Question: What was observed in the imaging?
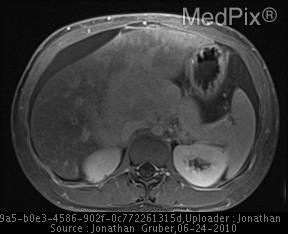
Answer: The imaging shows MRI w/ Contrast of liver shows peripheral lack of enhancement with increased central enhancement, enlargement of the caudate lobe, and decreased signal in the hepatic vein consistent with thrombosis.

Doppler ultrasound of the right upper quadrant: Intrahepatic portion of the inferior vena cava, as well as the hepatic veins, are diminutive. There is also pulsatile hepatopetal flow in the portal vein, and ascites surrounding the liver. Findings:
 - Peripheral lack of enhancement with increased central enhancement.
 - Enlarged caudate lobe.
 - Decreased signal in the hepatic vein consistent with thrombosis..